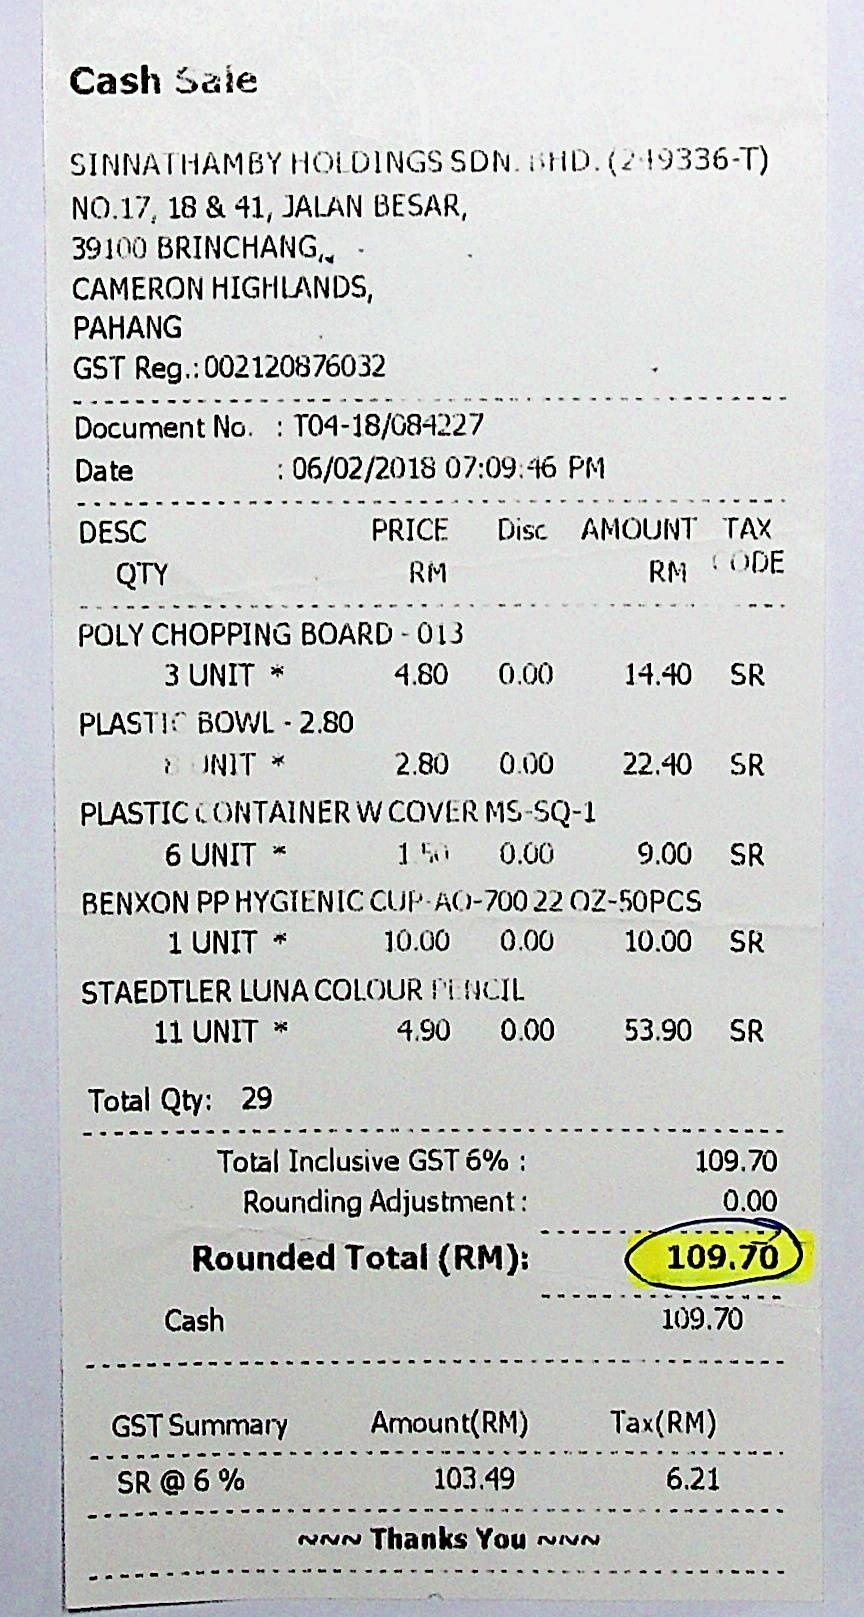
CASH SALE
SINNATHAMBY HOLDINGS SDN. BHD. (249336-T)
NO.17,18 & 41,JALAN BESAR,
39100 BRINCHANG,
CAMERON HIGHLANDS,
PAHANG
GST REG.:002120876032
DOCUMENT NO.
DATE
: T04-18/084227
: 06/02/2018 07:09:46 PM
DESC
QTY
PRICE
RM
DISC
AMOUNT
RM
TAX
CODE
POLY CHOPPING BOARD - 013
3 UNIT *
4.80
0.00
14.40
SR
PLASTIC BOWL - 2.80
8 UNIT *
2.80
0.00
22.40
SR
PLASTIC CONTAINER W COVER MS-SQ-1
6 UNIT *
1.50
0.00
9.00
SR
BENXON PP HYGIENIC CUP-AO-700 22 OZ-50PCS
1 UNIT *
10.00
0.00
10.00
SR
STAEDTLER LUNA COLOUR PENCIL
11 UNIT *
4.90
0.00
53.90
SR
TOTAL QTY:
29
TOTAL INCLUSIVE GST 6% :
ROUNDING ADJUSTMENT :
ROUNDED TOTAL (RM):
CASH
109.70
0.00
109.70
109.70
GST SUMMARY
SR @ 6 %
AMOUNT(RM)
103.49
TAX(RM)
6.21
~~~ THANKS YOU ~~~